Question: Which state is mentioned in the document?
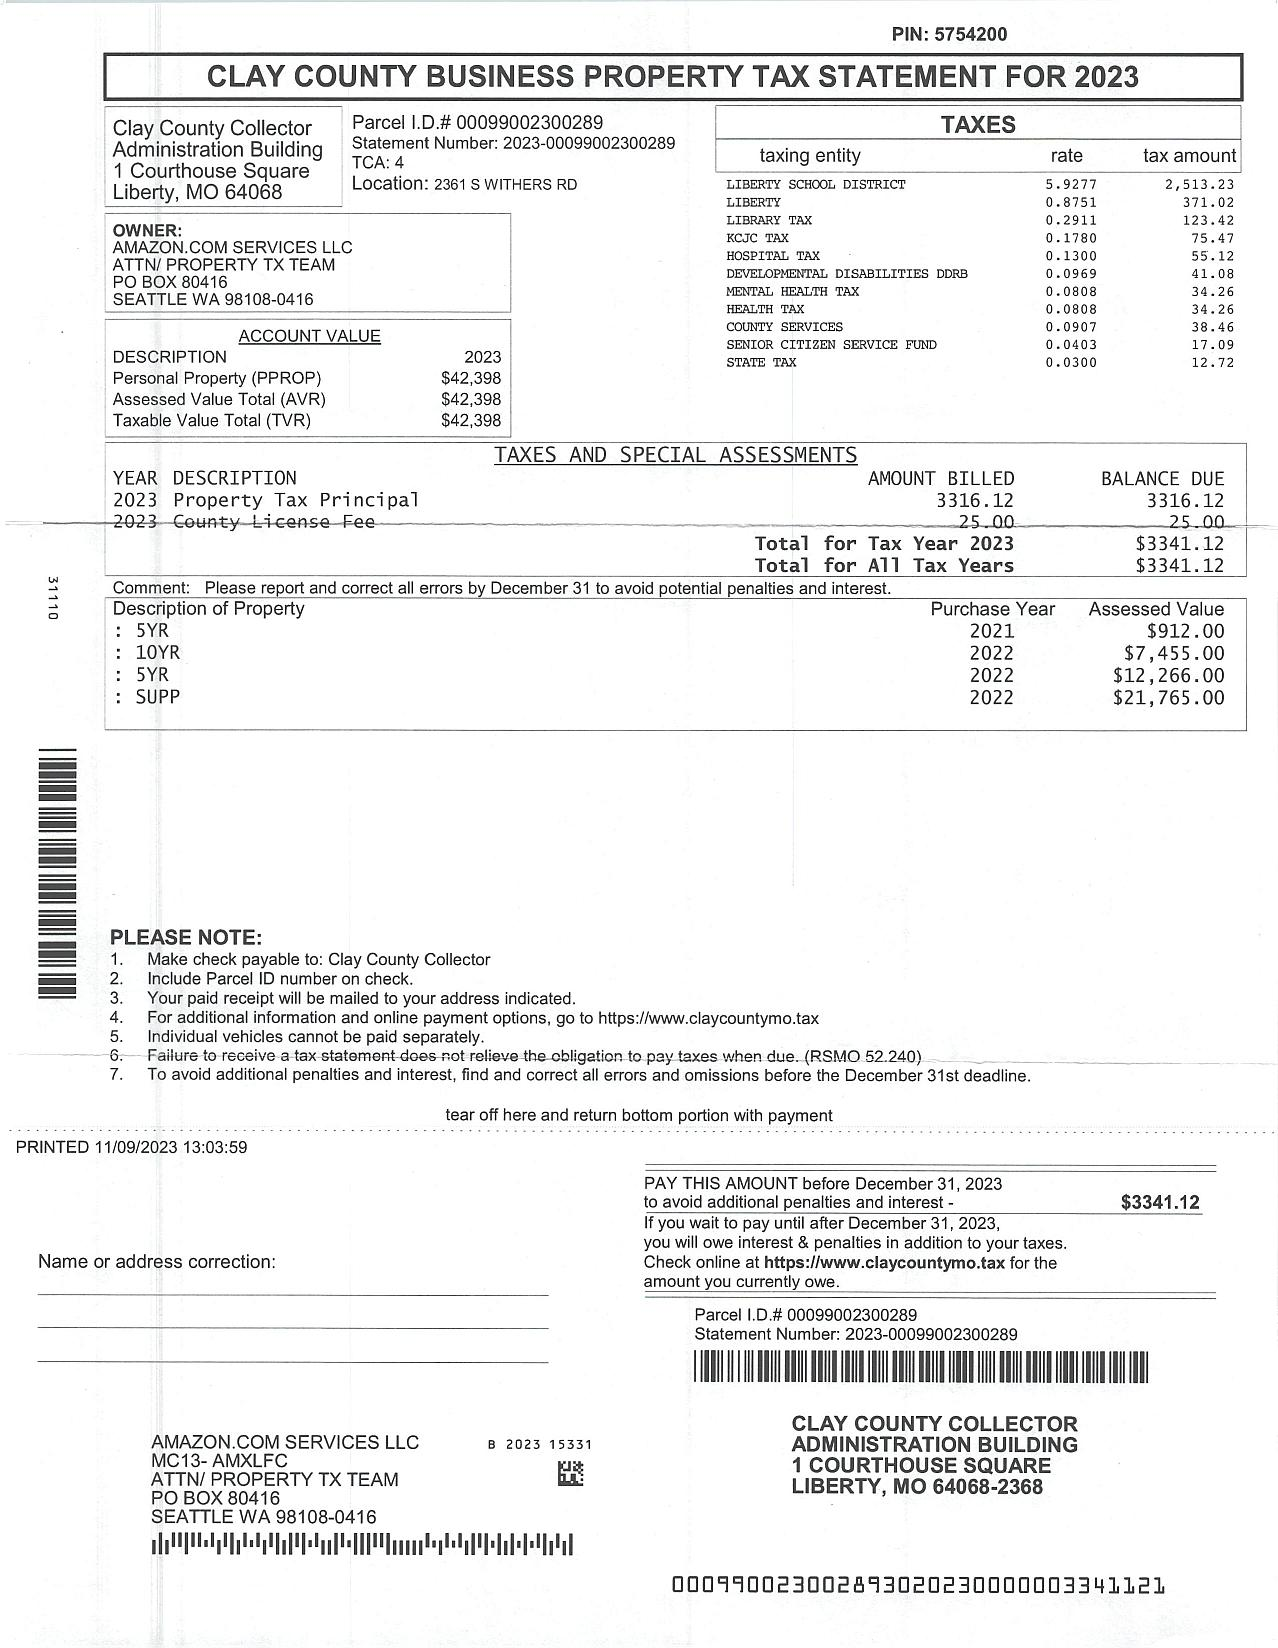
Answer: "MO"